Question: What is the potential diagnosis?
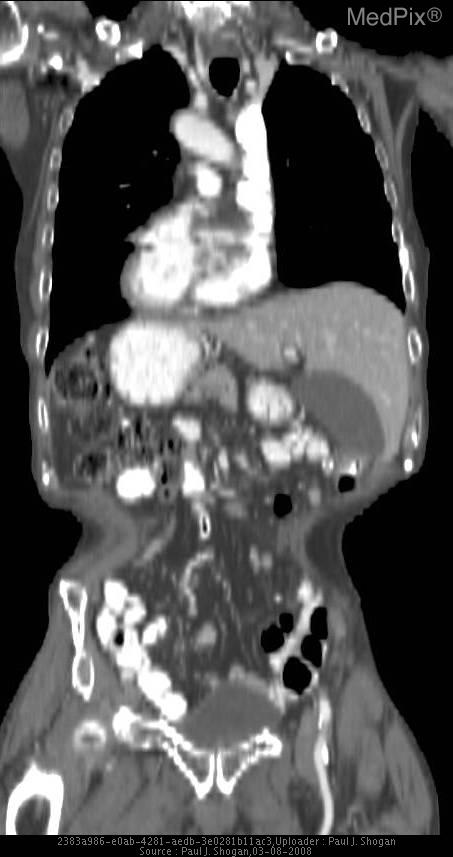
Answer: The possible diagnosis includes •  False-positive on Radiography:  Technologists or radiologist’s inattention to labeling of the radiograph.  The technologist prepares for a PA radiograph, labels the image, but images the patient in an AP projection.

•  False-Positive on CT:  Depending on how the patient is positioned into the CT scanner, head first or feet first, supine or prone, and if incorrectly marked by the technologist, the left-right orientation will be displayed erroneously suggesting situs inversus.

•  Situs Inversus
•  Situs Inversus totalis
•  Dextrocardia
•  Situs ambiguous or heterotaxy
•  Kartagener Syndrome.